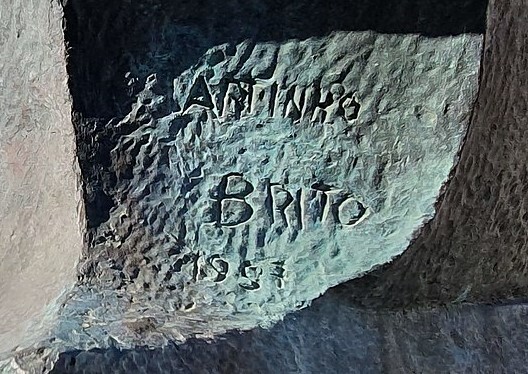
Signature of: martinho de brito